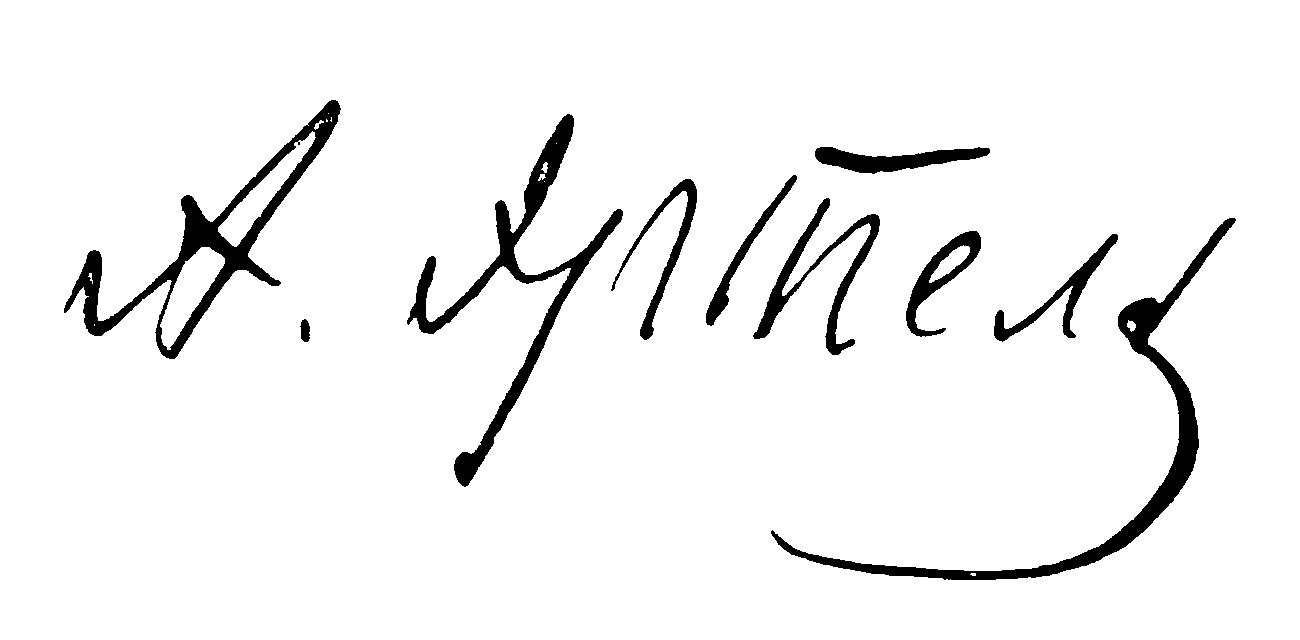
Signature of: alexander ertel